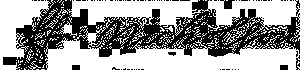
Signature of: francis nicholson